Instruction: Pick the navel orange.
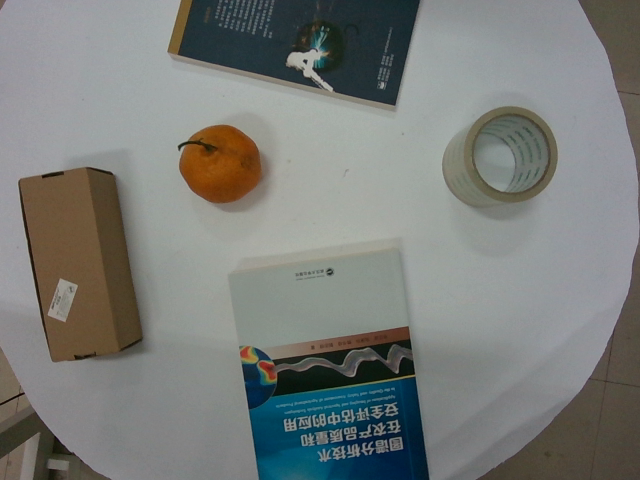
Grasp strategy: vertical